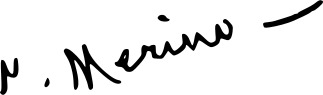
Signature of: ignacio merino